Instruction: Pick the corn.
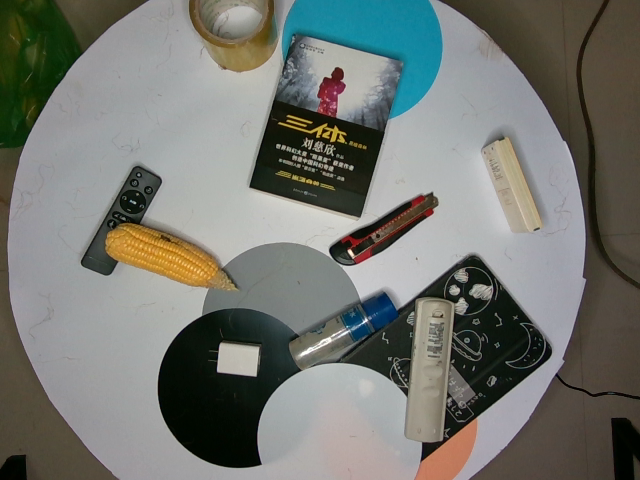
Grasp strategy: vertical